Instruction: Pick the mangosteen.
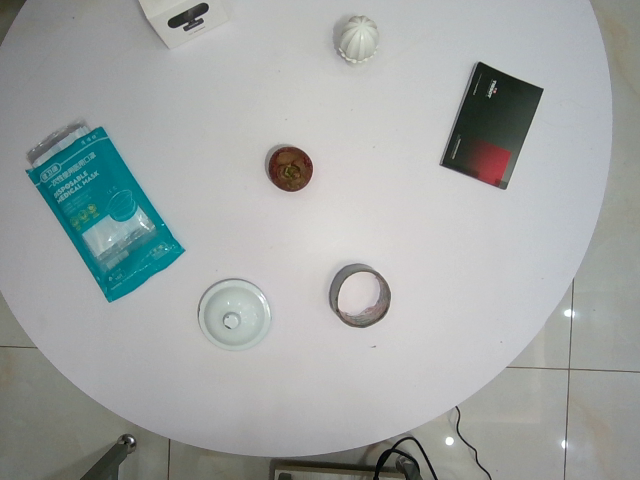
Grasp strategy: vertical